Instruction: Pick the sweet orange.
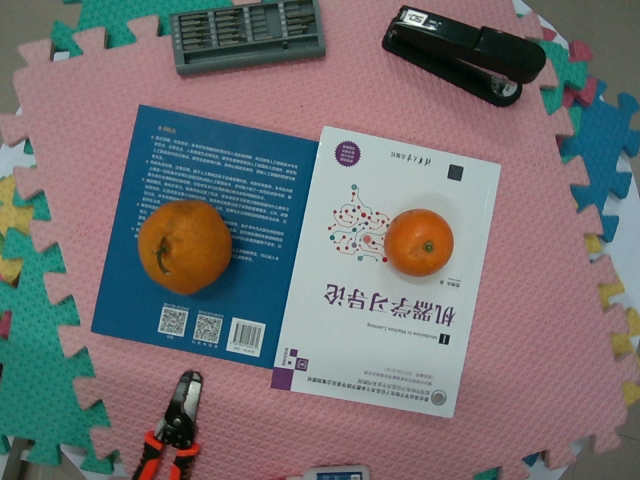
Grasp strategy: vertical